Question: In what way does the history help explain the case?
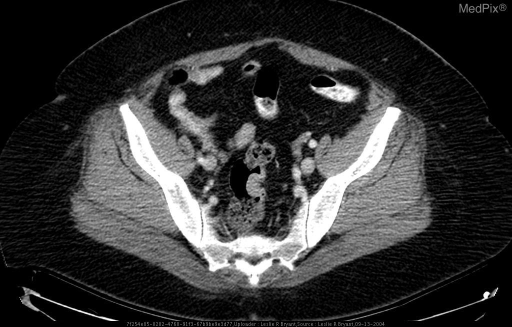
Answer: The patient's history of 58yo F asymptomatic seen for routine health maintenance. is key in understanding the case.